Question: How does the patient history play a role?
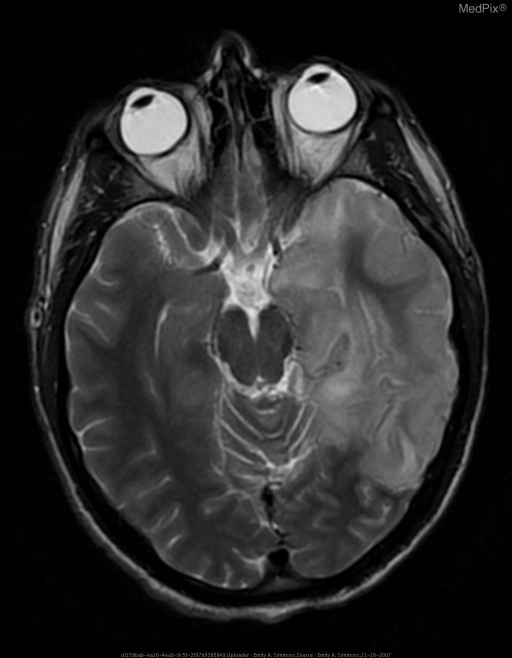
Answer: The patient's history of 21 y/o soldier deployed to Iraq.  Found down in barracks three days after being treated for non-specific viral illness. is key in understanding the case.